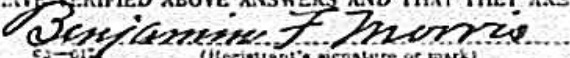
Signature of: benjamin franklin morris ii